Question: How does the patient history play a role?
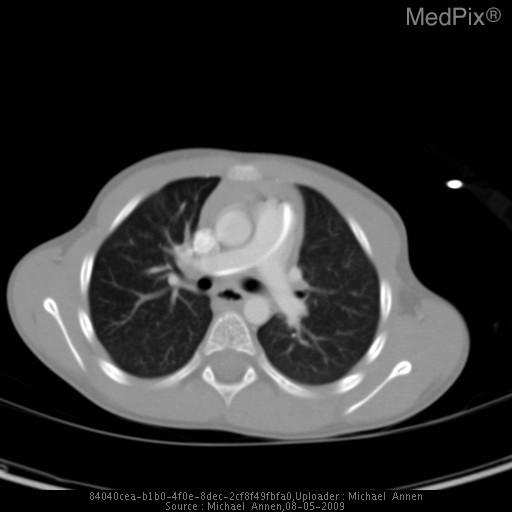
Answer: The patient's history of 3 y/o boy with neuroblastoma s/p treatment with Cytoxan, Vincristine, Cisplatin, Etoposide, and Doxorubicin requiring an off-therapy scan. is key in understanding the case.